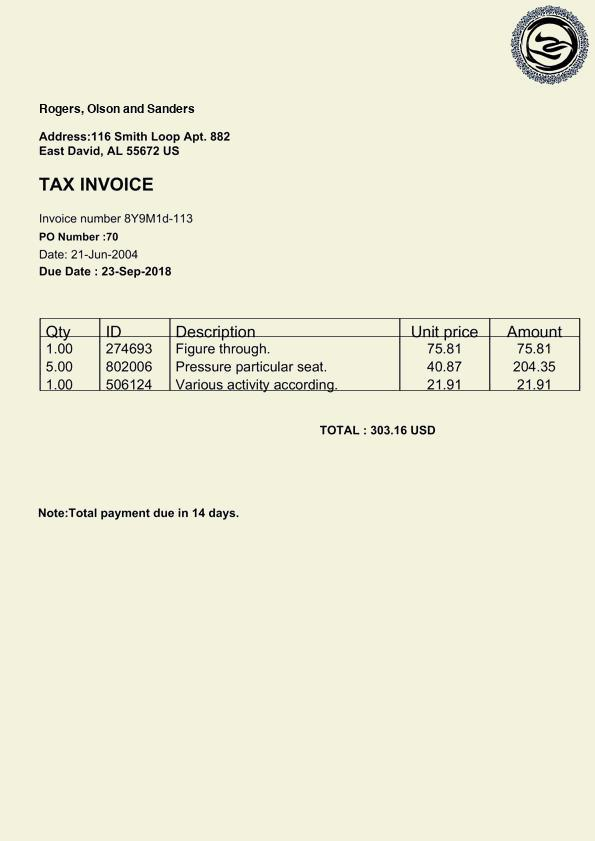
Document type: Invoice